Question: What type of tax is indicated in the document, personal property or real estate?
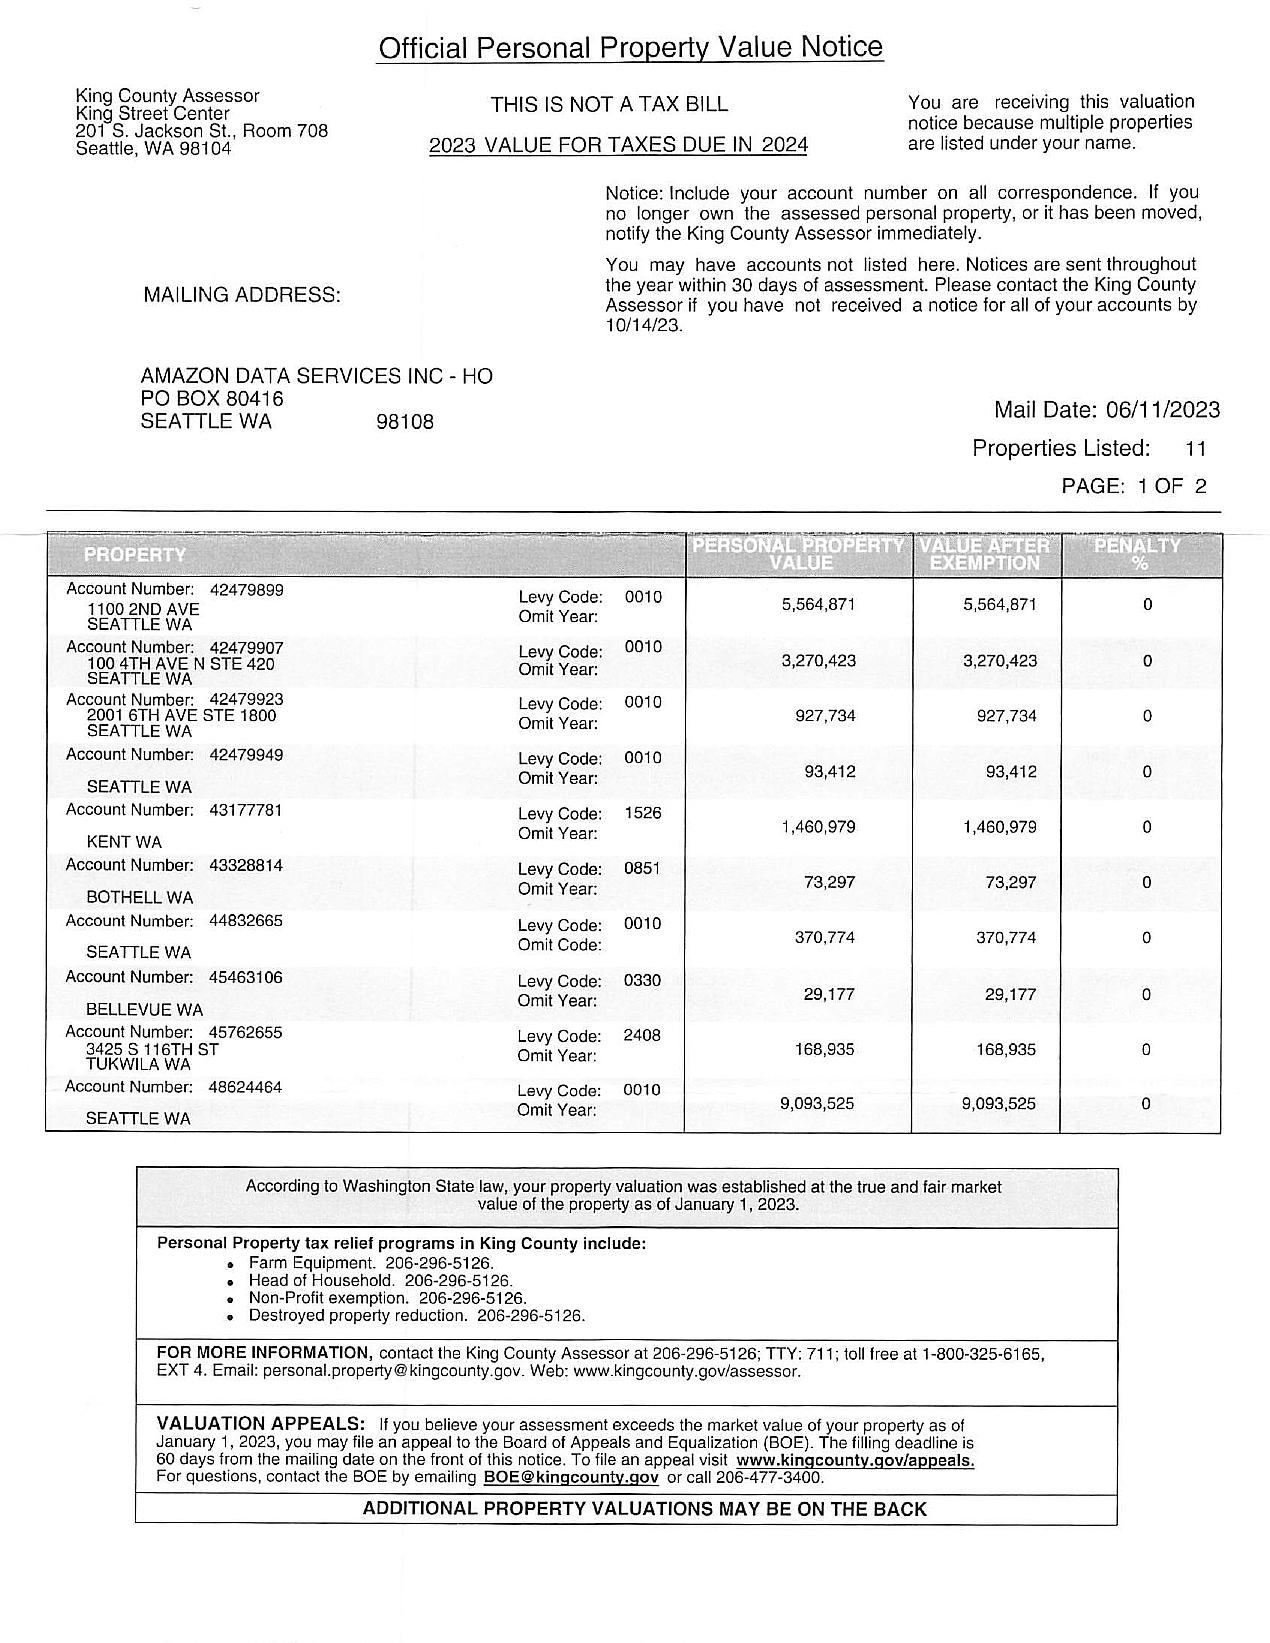
Answer: "Personal Property"